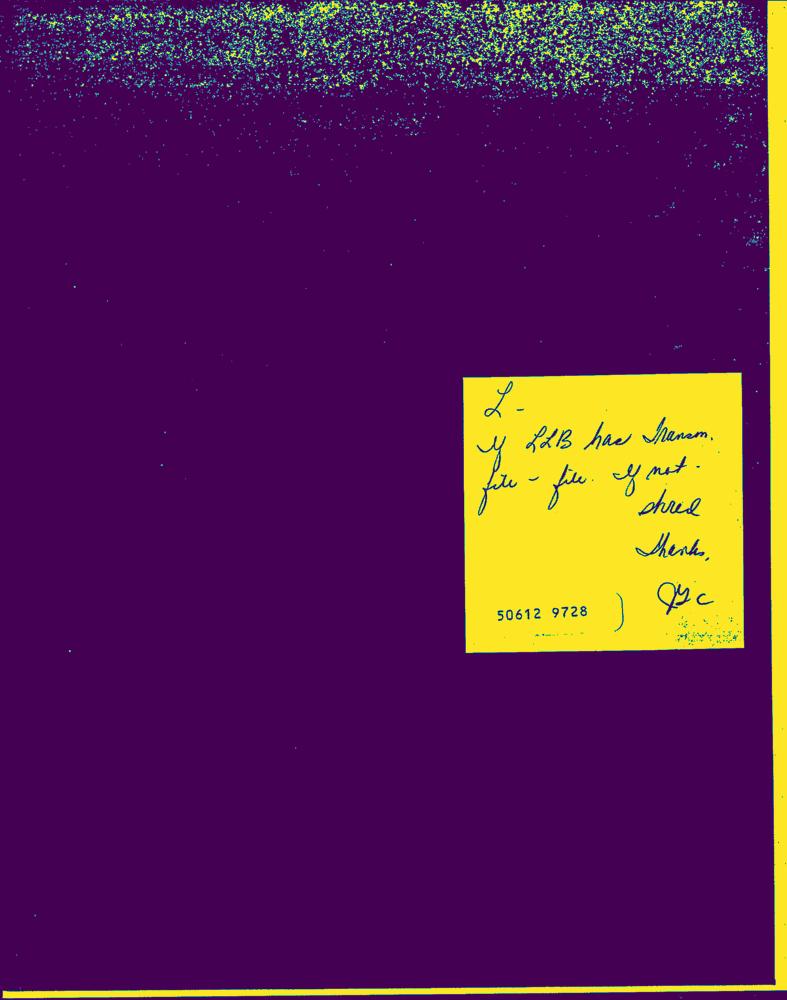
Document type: Invoice-Doc